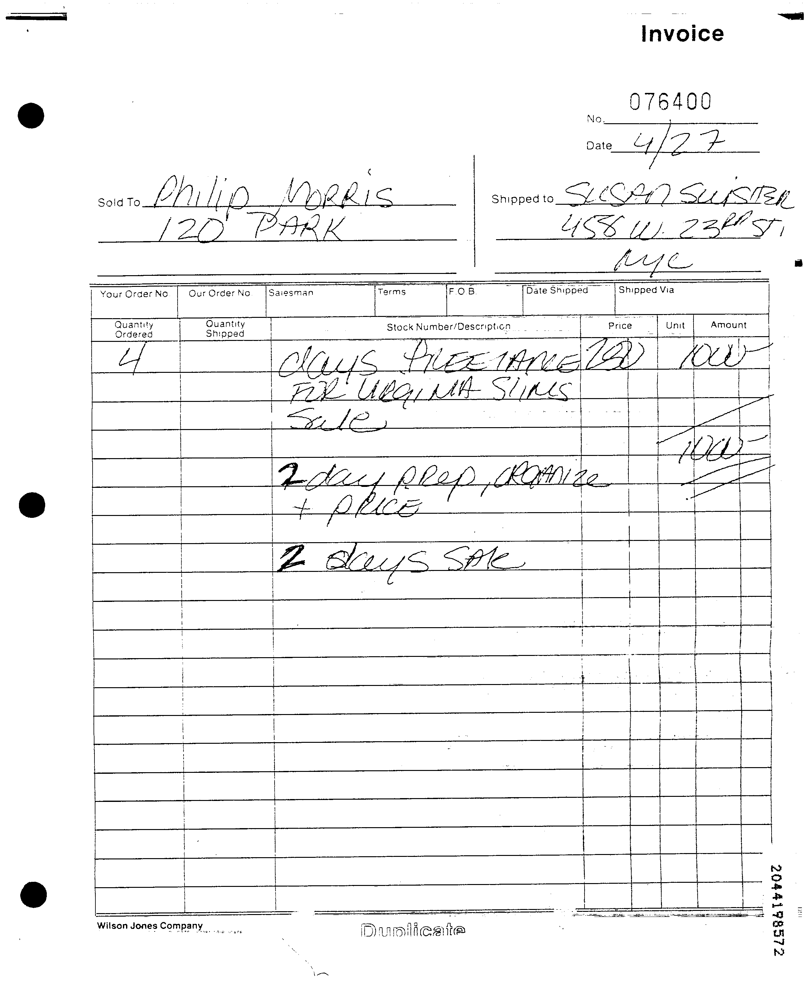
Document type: Invoice